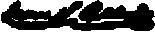
Signature of: james s rollins